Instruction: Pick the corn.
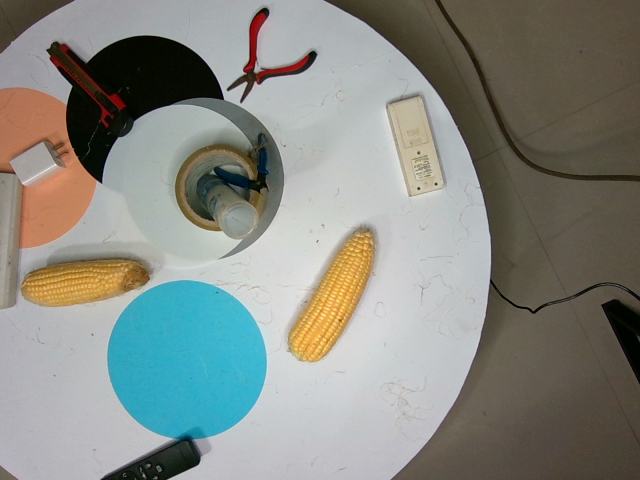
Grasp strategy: vertical